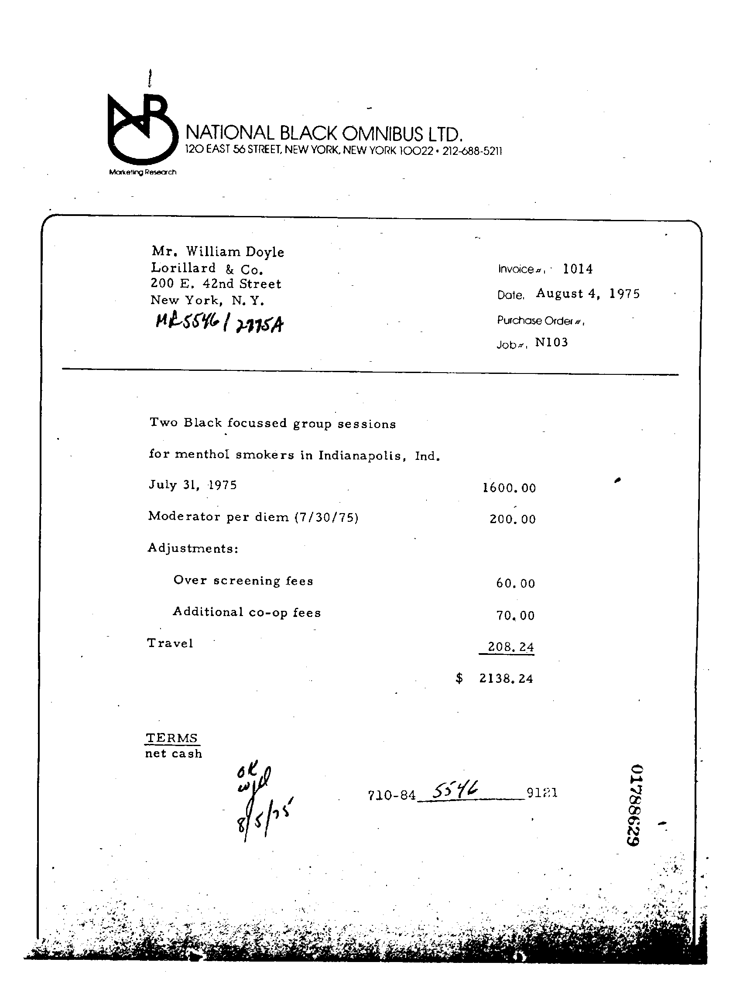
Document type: Invoice